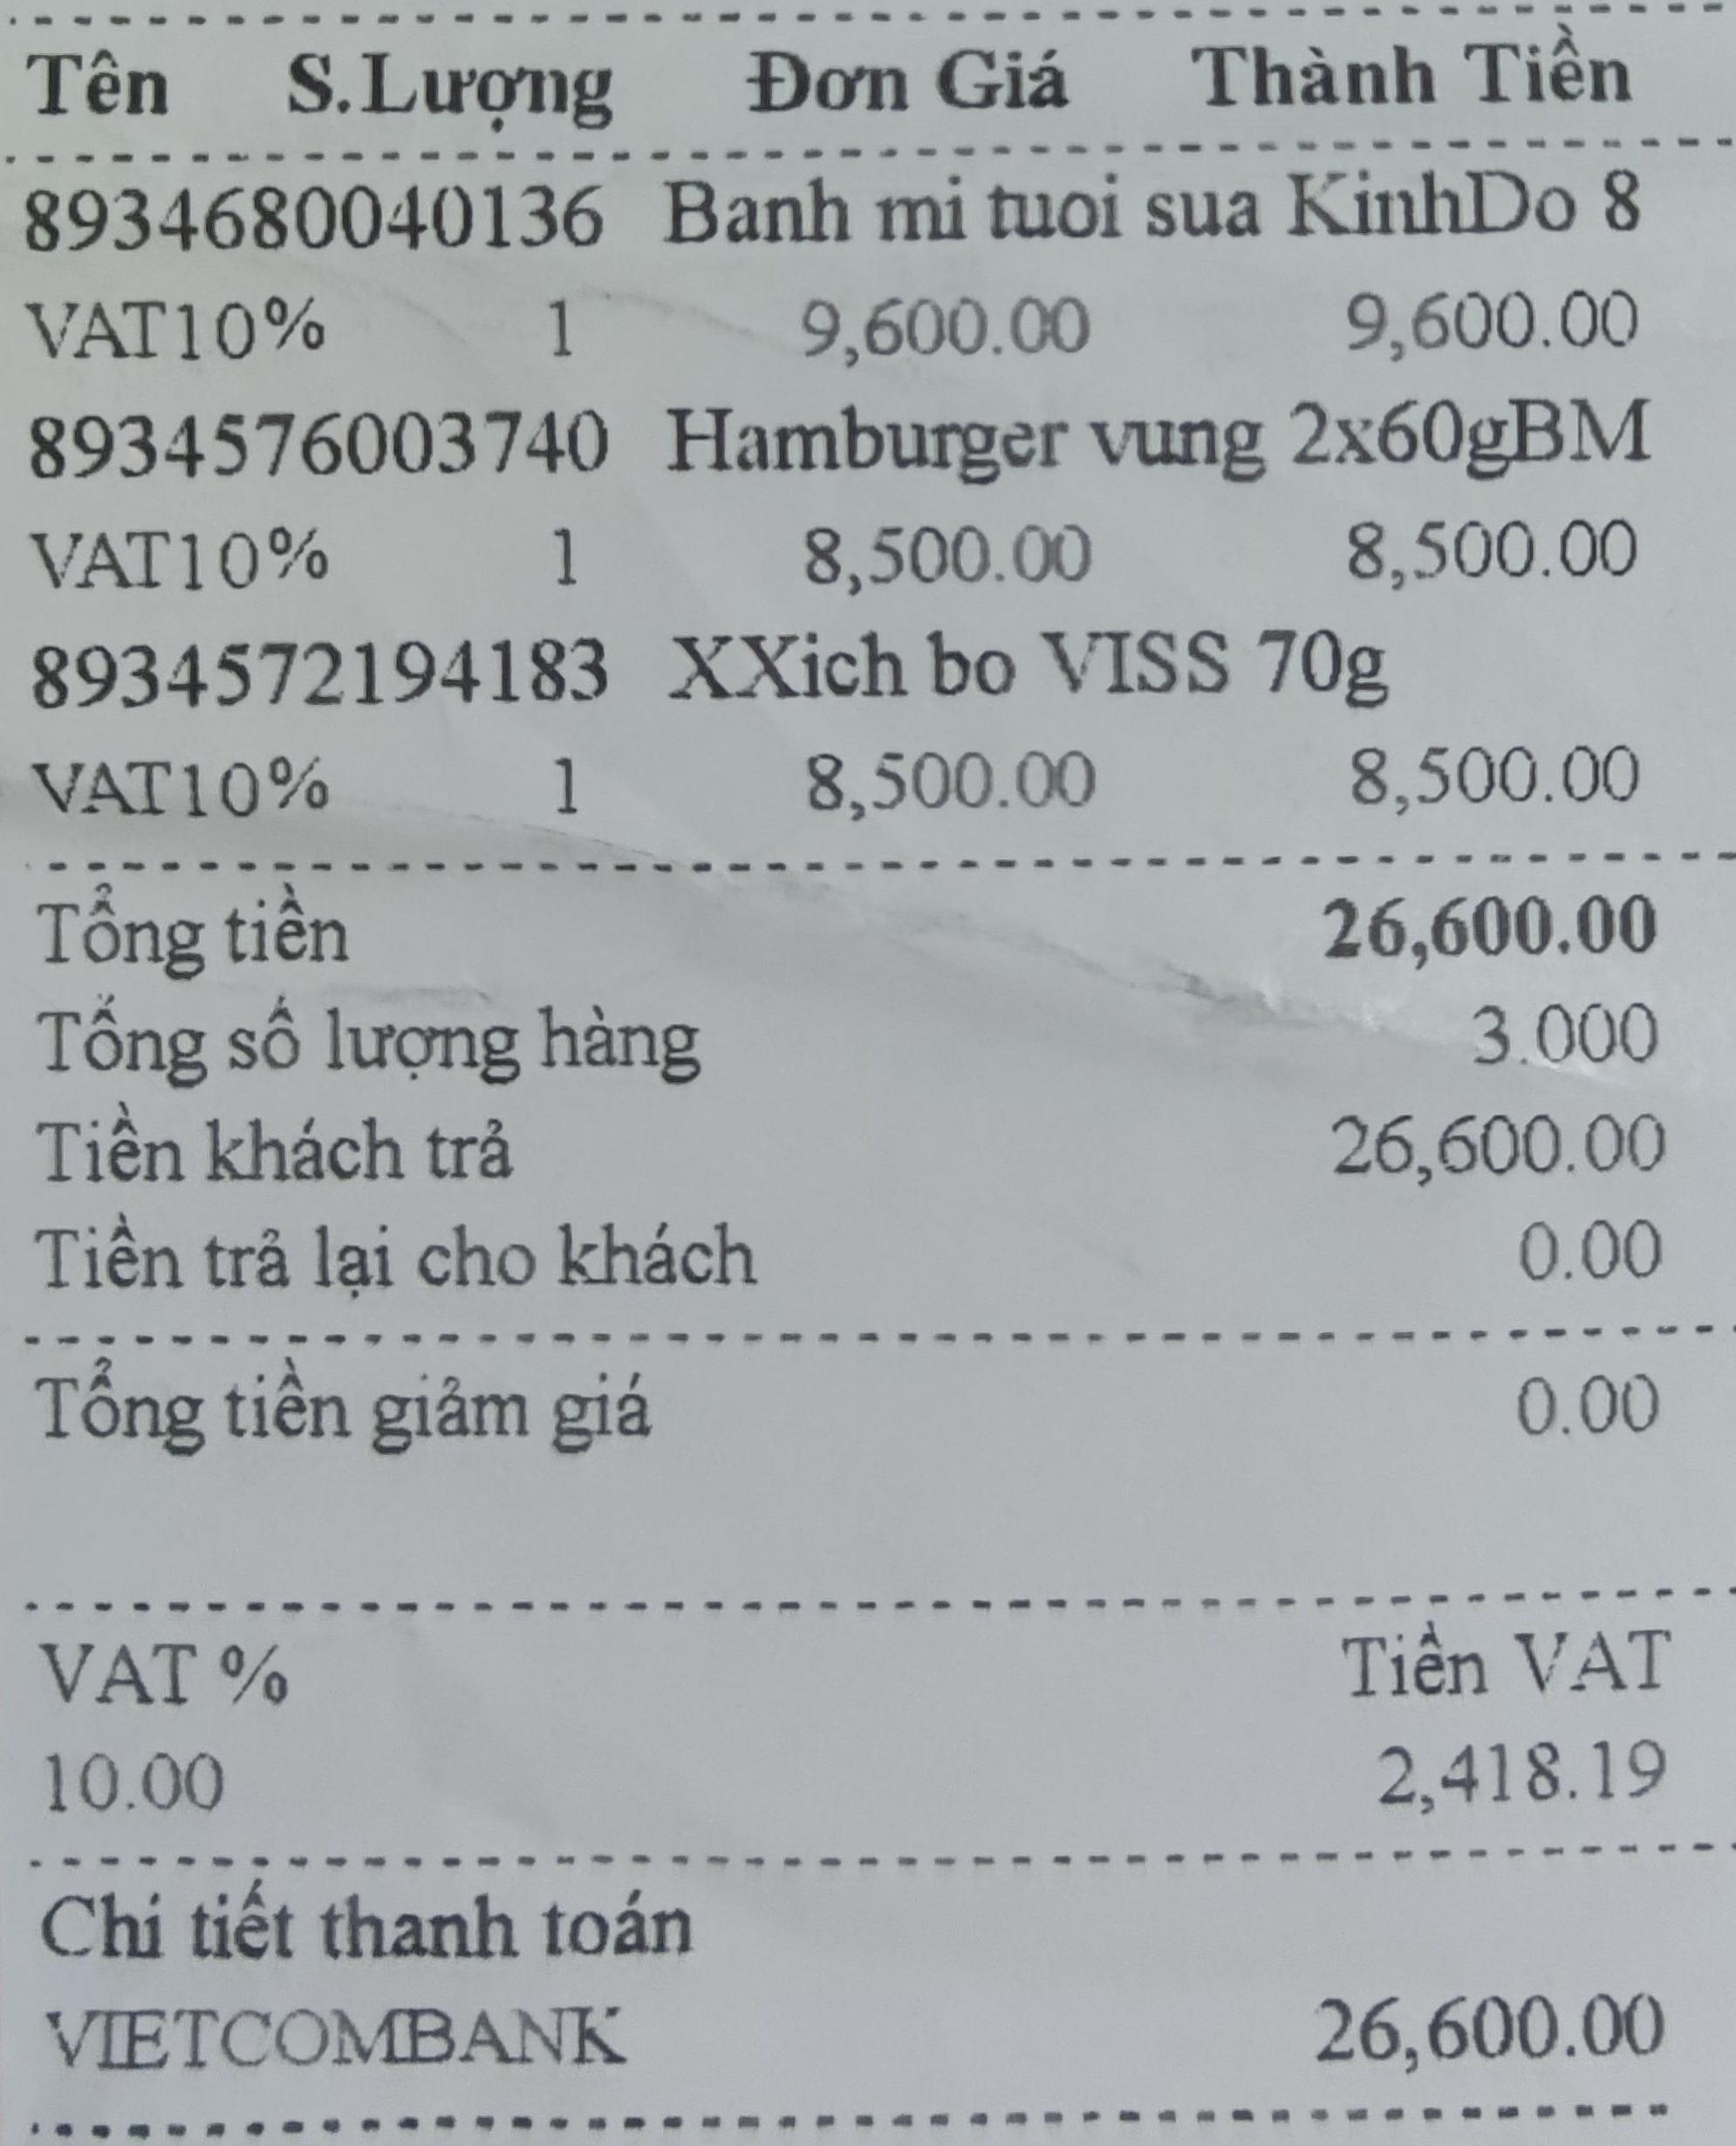
<table>
<tr>
<th>Tên</th>
<th>S.Lượng</th>
<th>Đơn Giá</th>
<th>Thành Tiền</th>
</tr>
<tr>
<td>8934680040136 Banh mi tuoi sua KinhDo 8 VAT10%</td>
<td>1</td>
<td>9,600.00</td>
<td>9,600.00</td>
</tr>
<tr>
<td>8934576003740 Hamburger vung 2x60gBM VAT10%</td>
<td>1</td>
<td>8,500.00</td>
<td>8,500.00</td>
</tr>
<tr>
<td>8934572194183 XXich bo VISS 70g VAT10%</td>
<td>1</td>
<td>8,500.00</td>
<td>8,500.00</td>
</tr>
</table>

Tổng tiền 26,600.00
Tổng số lượng hàng 3.000
Tiền khách trả 26,600.00
Tiền trả lại cho khách 0.00
Tổng tiền giảm giá 0.00

VAT % Tiền VAT
10.00 2,418.19

Chi tiết thanh toán
VIETCOMBANK 26,600.00